Question: What is the suspected problem?
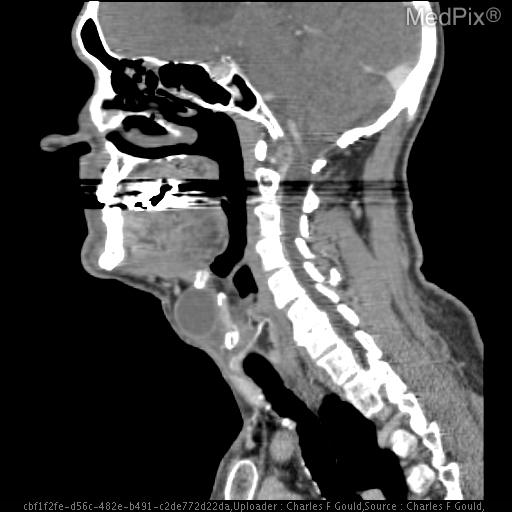
Answer: The findings suggest Well-defined hypodense lesion along the right paramidline anterior neck at the level of the thyroid cartilage and imbedded within the strap muscles.  It has internal fluid attenuation.  No nodular focus or calcification is demonstrated.  This lesion measures 2.8cm transverse by 2.2cm AP.. Well-defined hypodense lesion with internal fluid attenuation along the right paramidline anterior neck at the level of the thryoid cartilage.  No associated nodular focus or calcification.. The patient might have a history of 65 year-old man with a firm neck mass for three months..